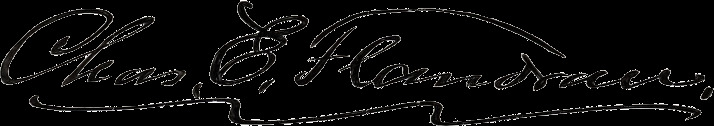
Signature of: charles eugene flandrau